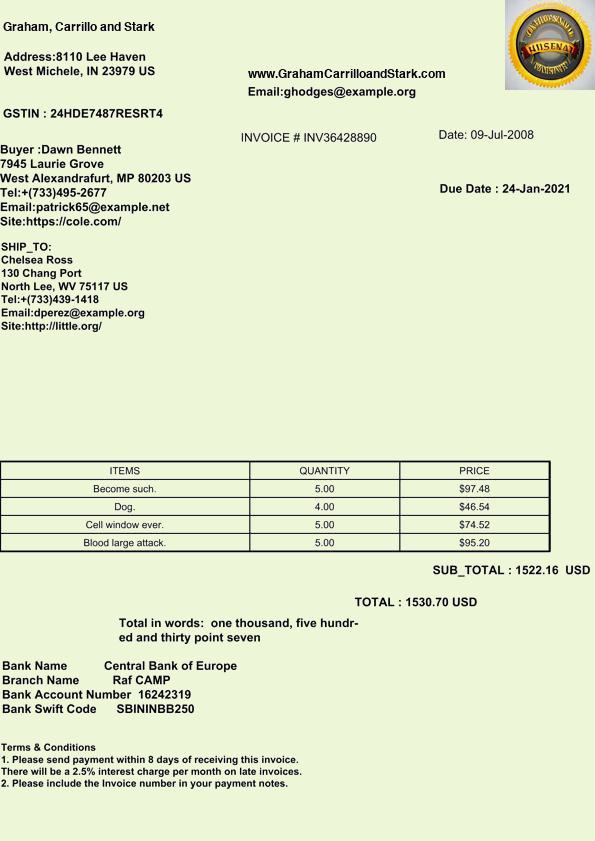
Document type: Invoice